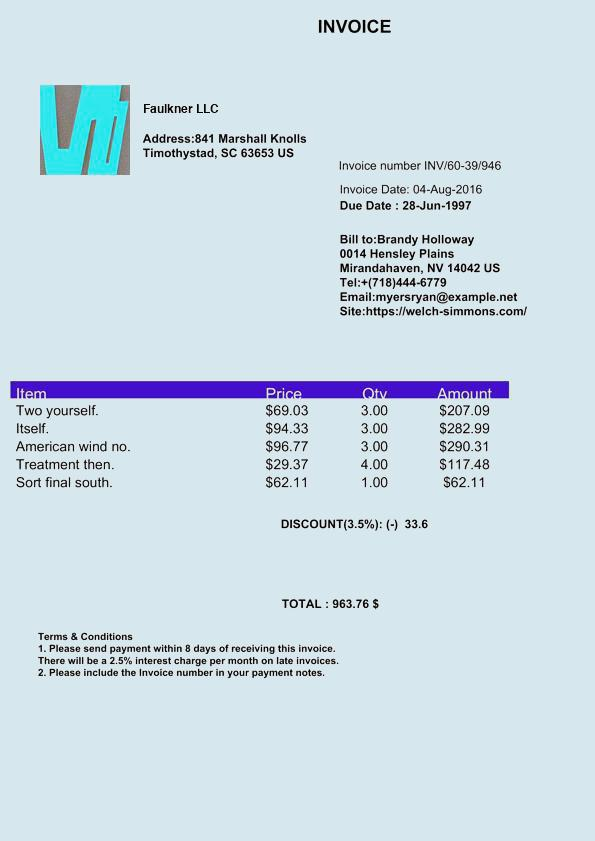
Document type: Invoice